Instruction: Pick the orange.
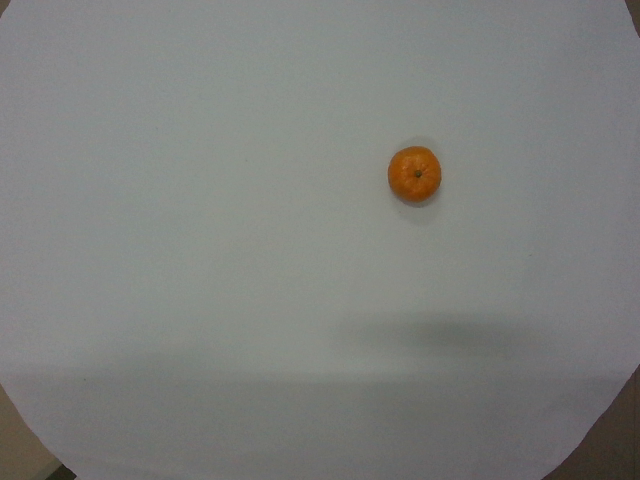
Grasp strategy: vertical